Question: What type of tax is indicated in the document, personal property or real estate?
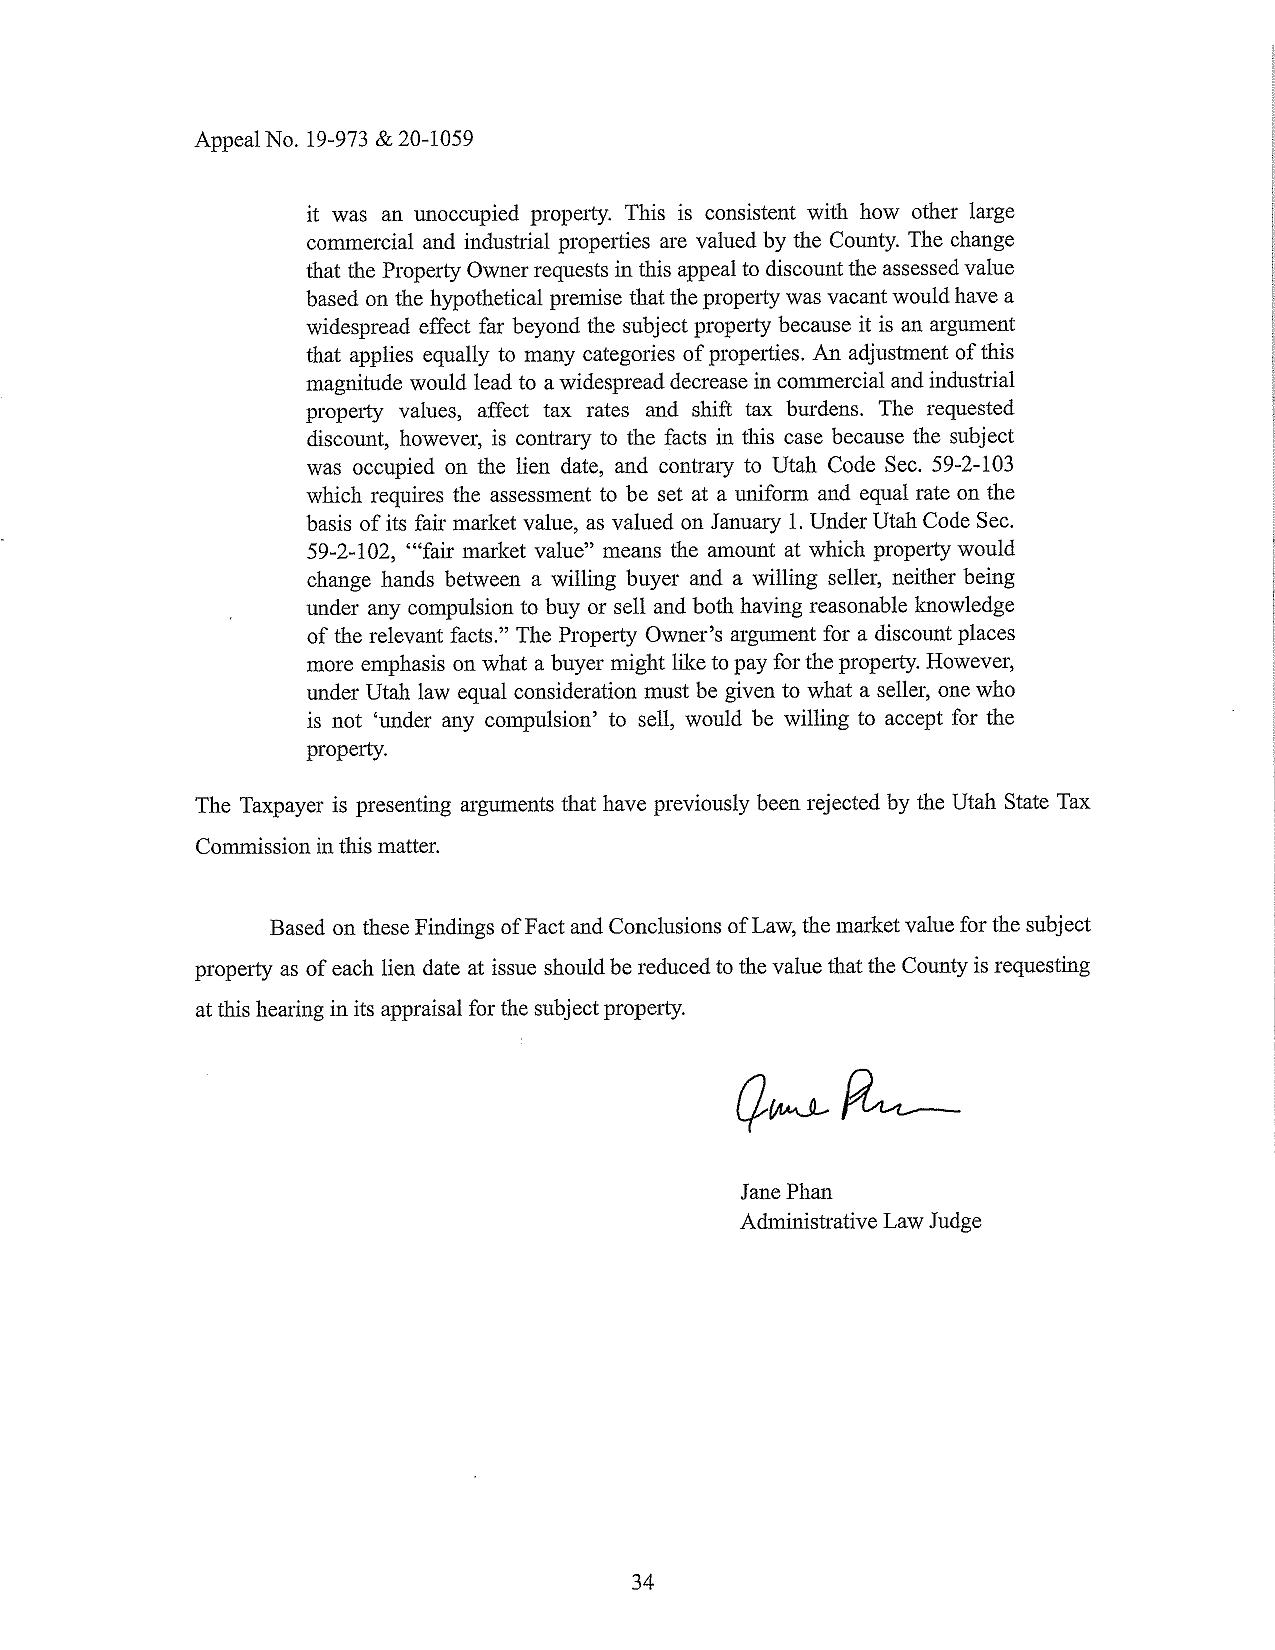
Answer: "Real Estate Tax"